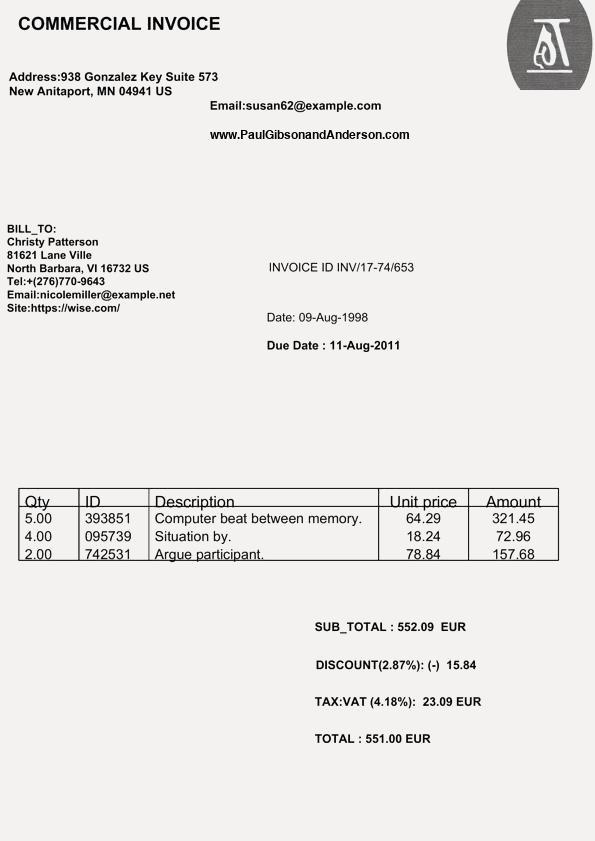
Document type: Invoice